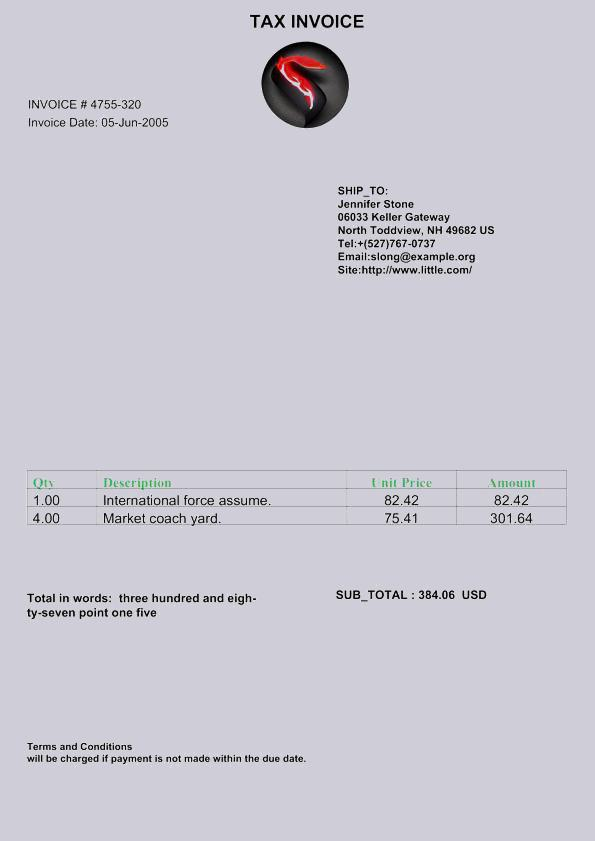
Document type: Invoice